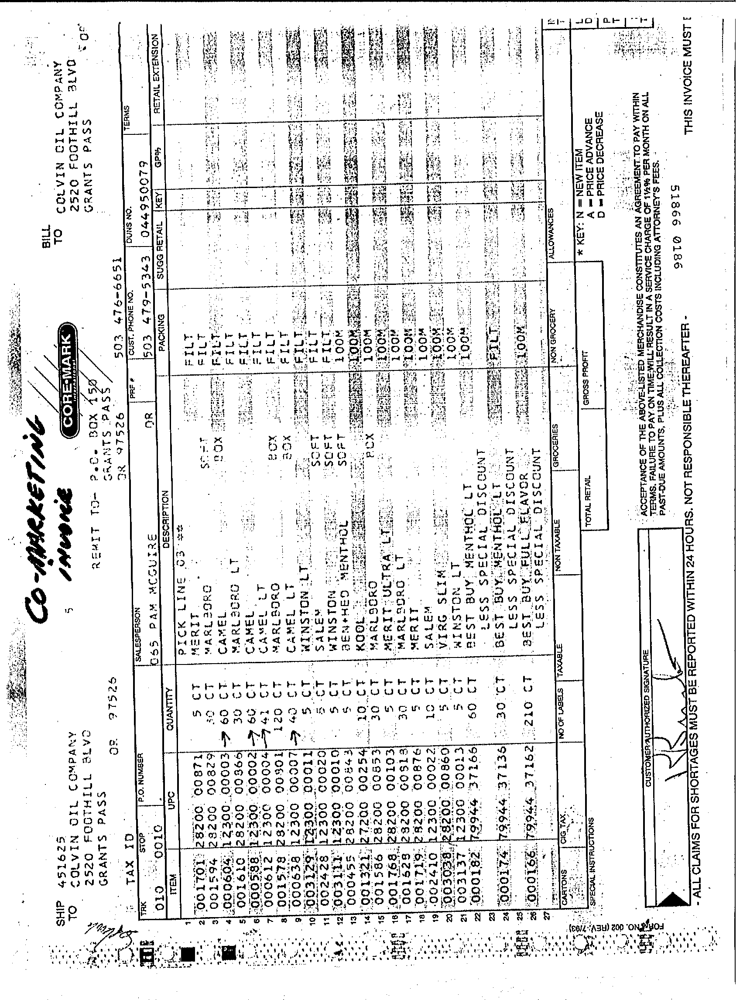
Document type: Invoice